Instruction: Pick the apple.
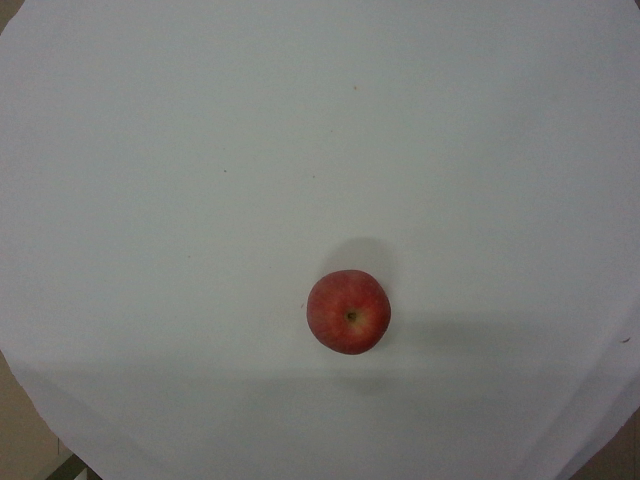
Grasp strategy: vertical